Question: What jurisdiction, city, or county is the document associated with?
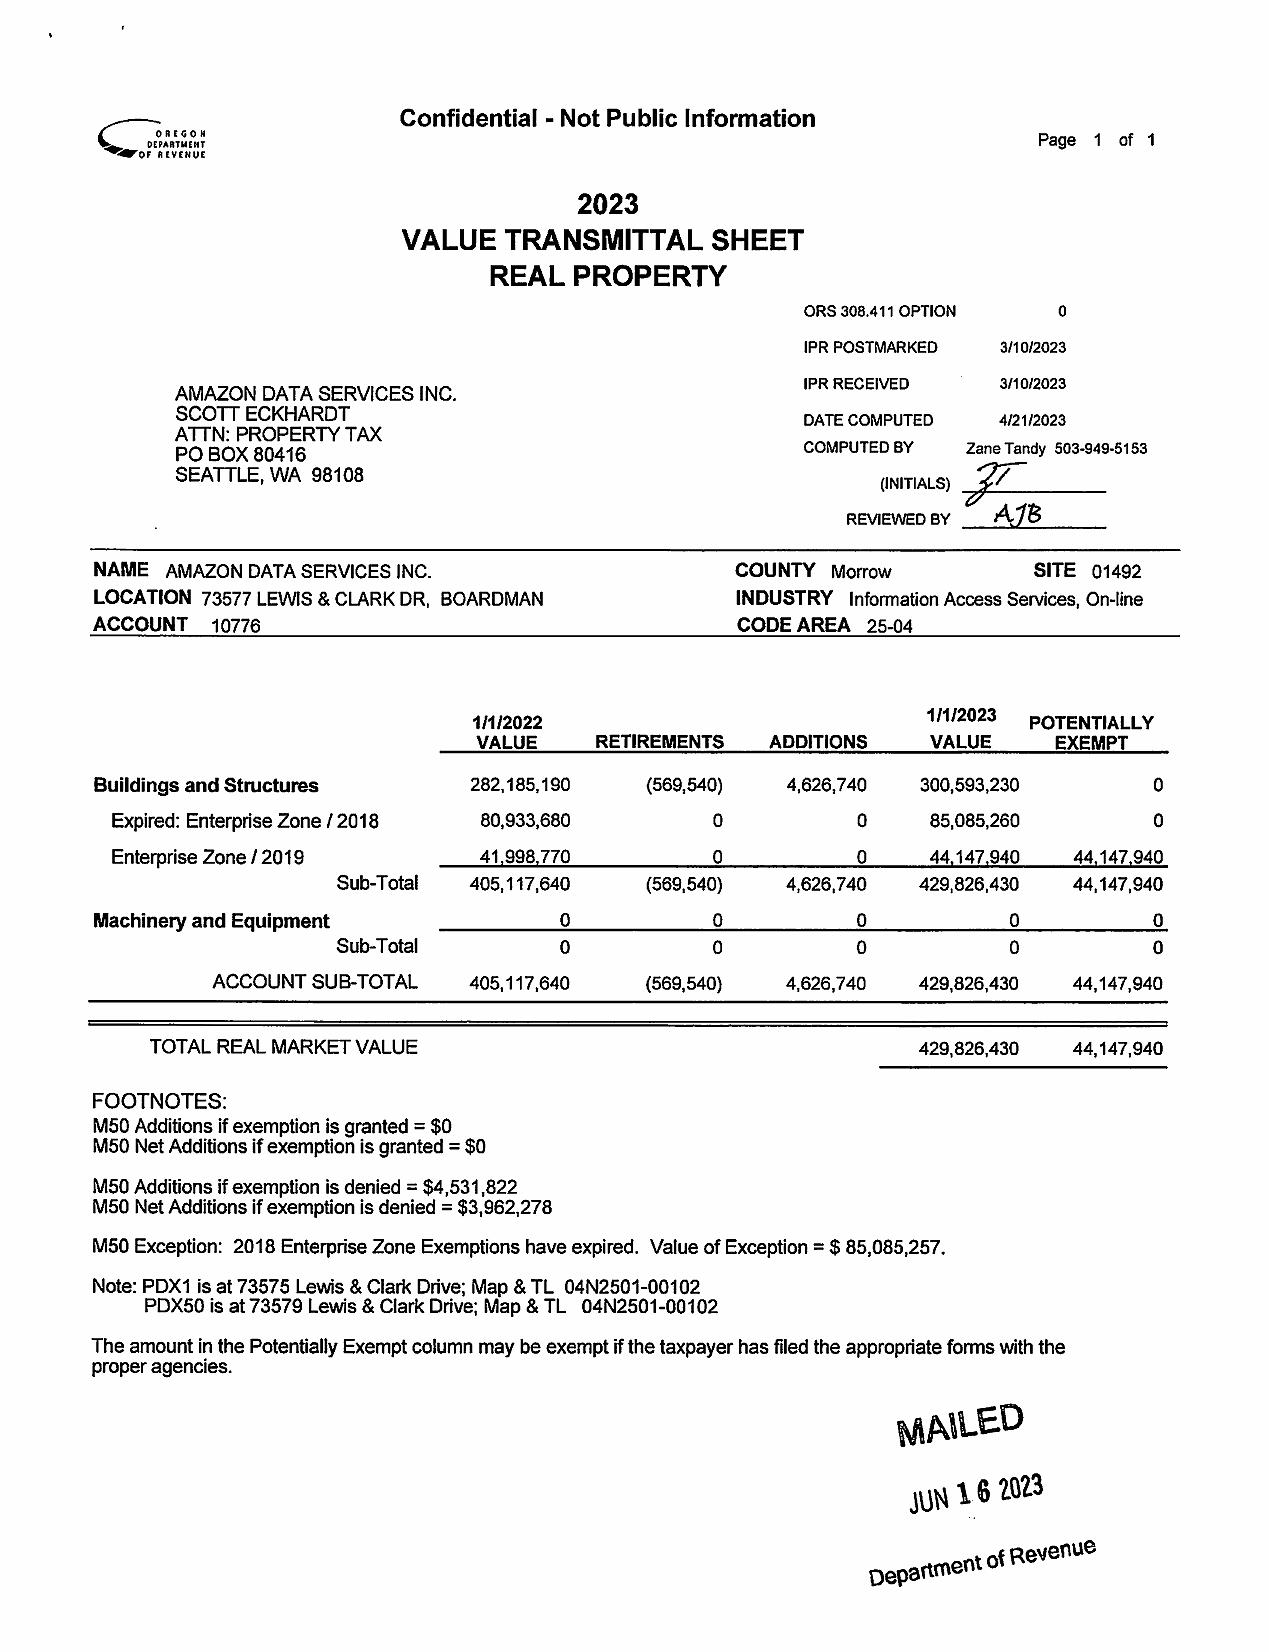
Answer: "Morrow County"